Question: How is the history relevant to the case?
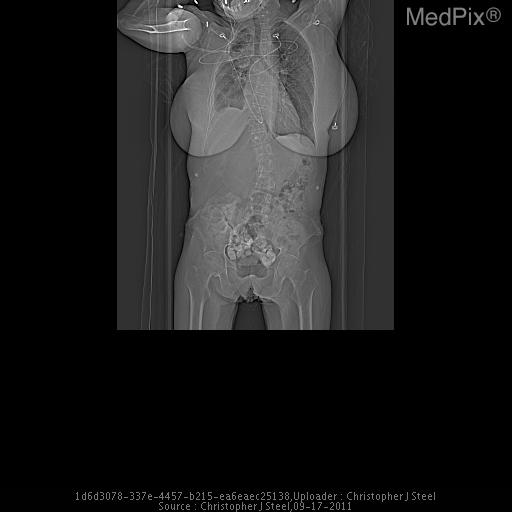
Answer: The patient's history of 59 year-old woman presents with facial swelling and discomfort in her breasts.  These symptoms are worse in the morning, and are exacerbated when lying flat. The patient also endorses worsening orthopnea. is key in understanding the case.